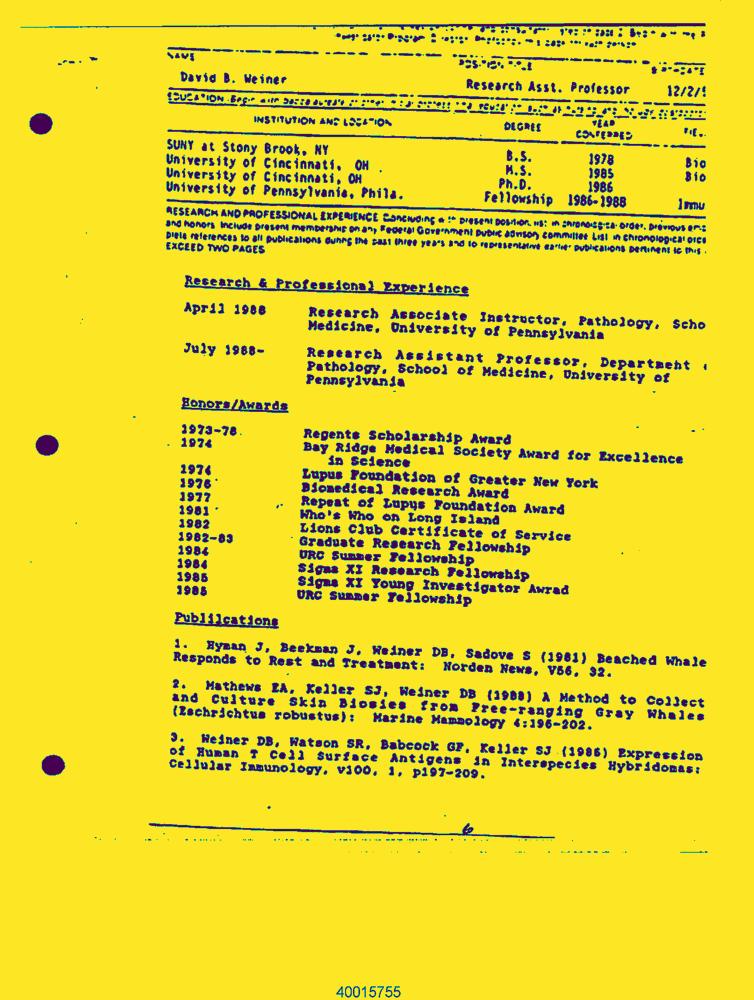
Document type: Resume-Doc